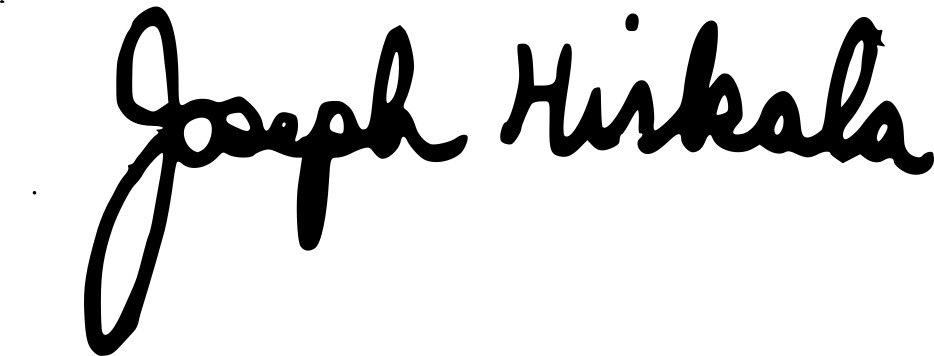
Signature of: joseph hirkala